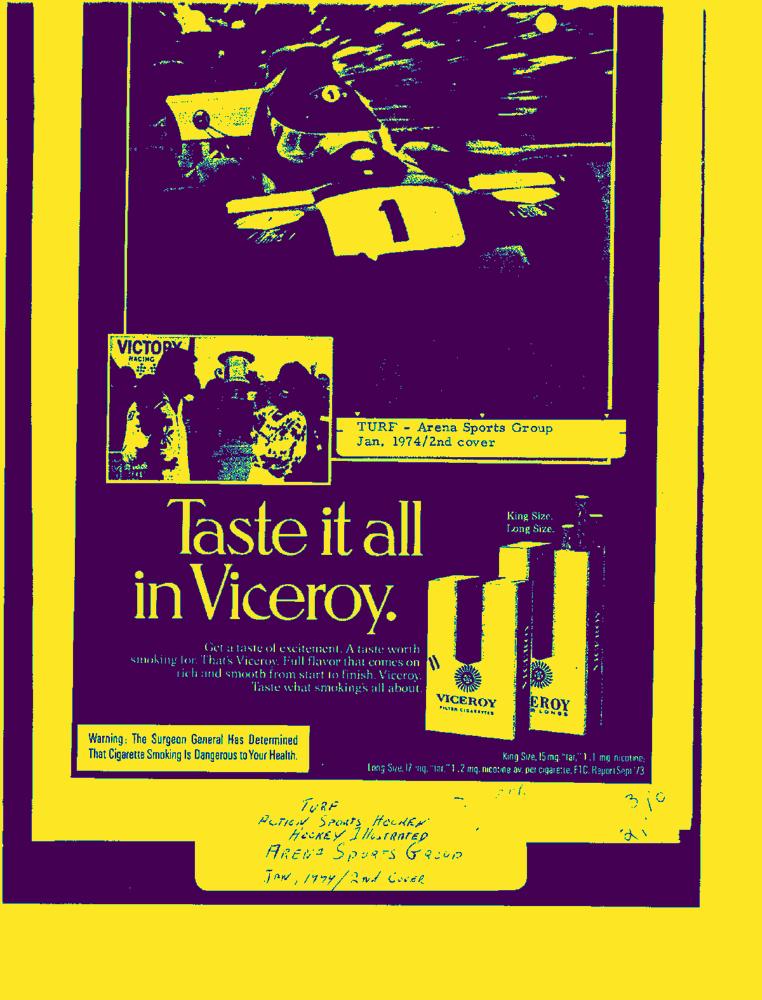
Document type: AD